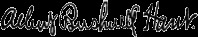
Signature of: albert bushnell hart